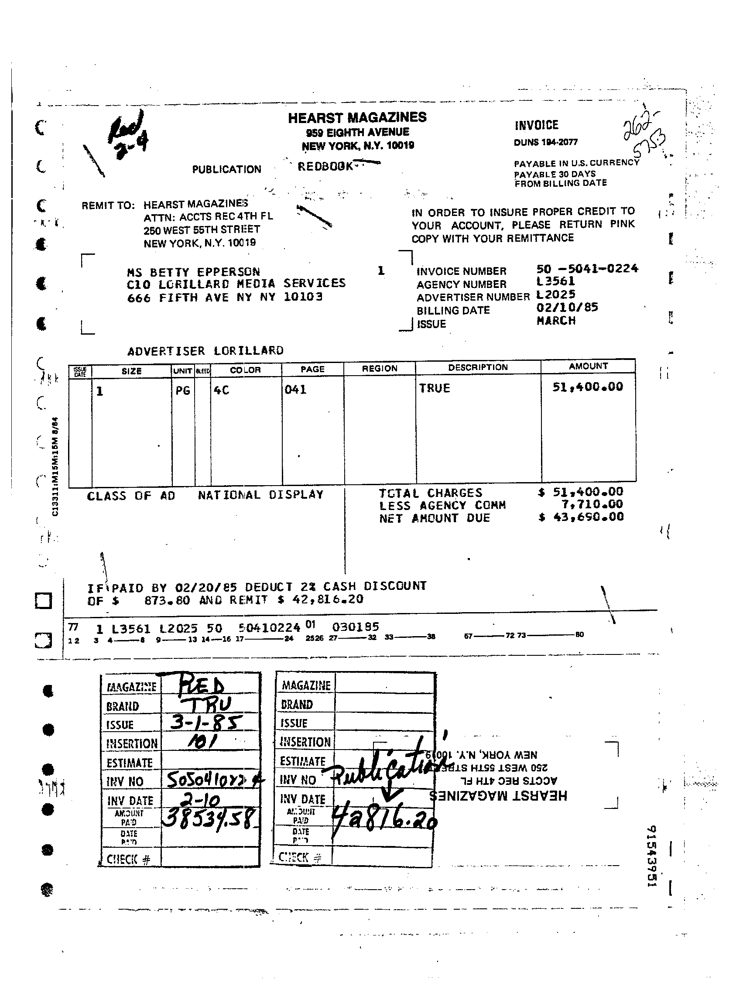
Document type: Invoice